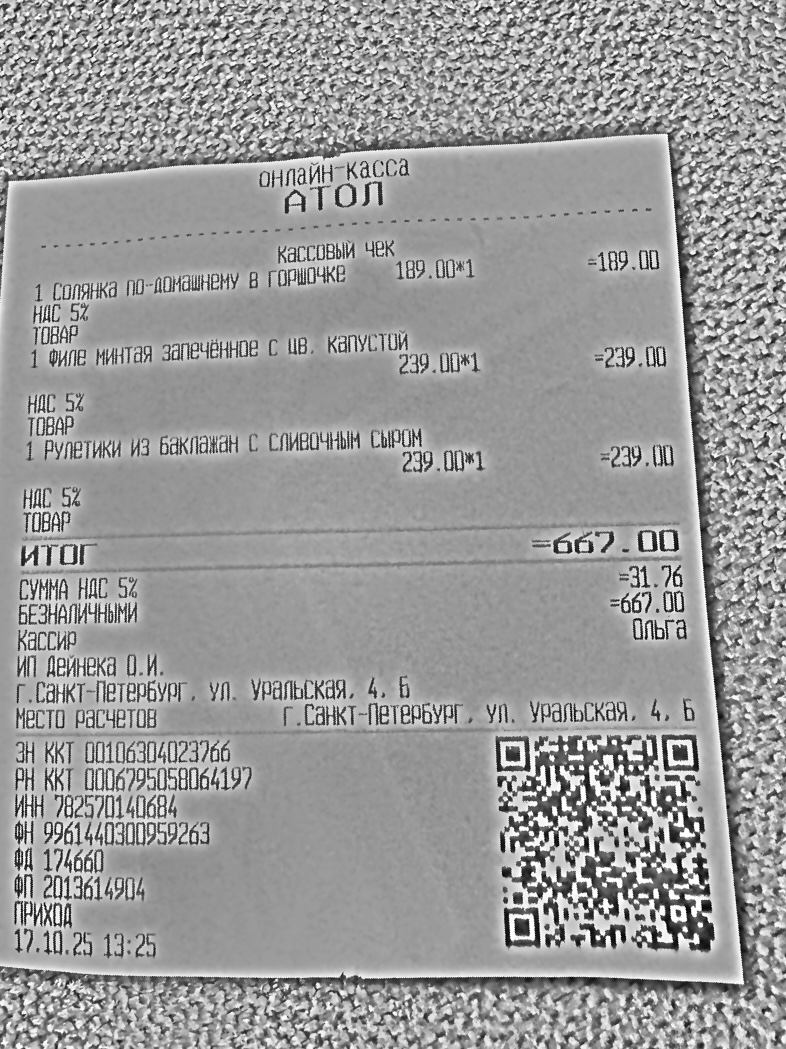
Продавец: ИП Дейнека О.И.
ИНН: 782570140684
Дата: 17.10.25
Товары: 1 Солянка по-домашнему в горшочке; 1 Филе минтая запечённое с цв. капустой; 1 Рулетики из баклажан с сливочным сыром
Количество: 1; 1; 1
Цена: 189.00; 239.00; 239.00
Сумма: 189.00; 239.00; 239.00
Итого: 667.00